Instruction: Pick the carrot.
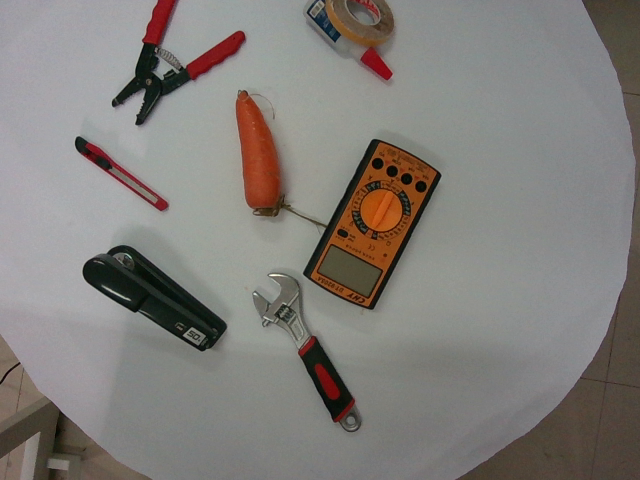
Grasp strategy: vertical